Question: What do the imaging results show?
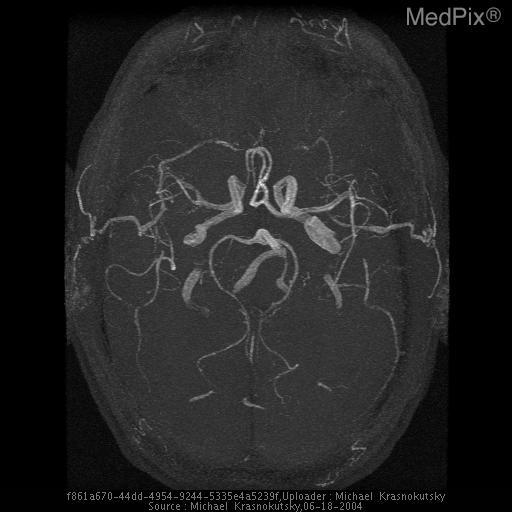
Answer: The imaging shows MRA demonstrates hypoplastic right A1 segment of ACA.  This is a conjenital variant and should be differentiated from dissection/occlusion of the vessel.

Right A1 segment is not seen on a collapsed MIP image.  Source images demonstrate string like signal compatible with A1 segment hypoplasia and not complete abscence.

Left ACA is of approximately the same size as left MCA.  Right ICA is smaller than the left.  This fingings confirm that the fingings related to the string like flow in right A1 are secondary to congenital hypoplastic A1.
In the case of dissection or partial occlusion, both ICAs would likely be of the same size.  Additionally, contraleteral (left) A1 segment would be smaller than adjacent M1 segment. Right A1 segment is not seen on this collapsed MIP image.  Source images demonstrate string like signal compatible with A1 segment hypoplasia and not complete absence.

Left ACA is of approximately the same size as left MCA.  Right ICA is smaller than the left.  This fingings confirm that the fingings related to the string like flow in right A1 are secondary to congenital hypoplastic A1.
In the case of dissection or partial occlusion, both ICAs would likely be of the same size.  Additionally, contraleteral (left) A1 segment would be smaller than adjacent M1 segment..